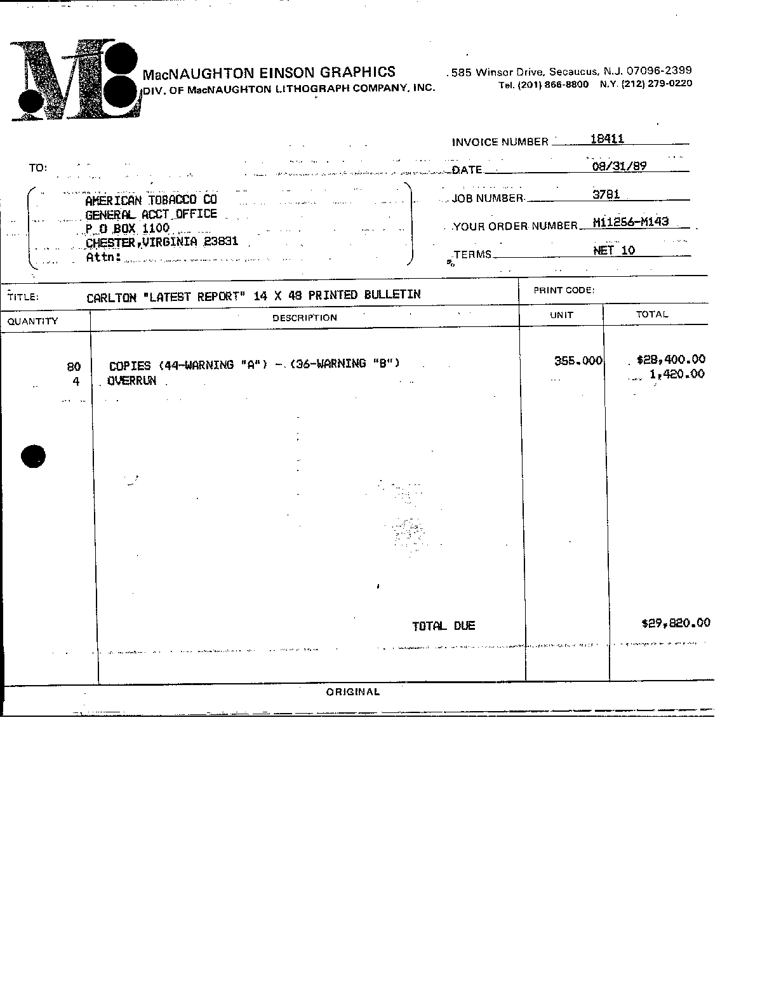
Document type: Invoice